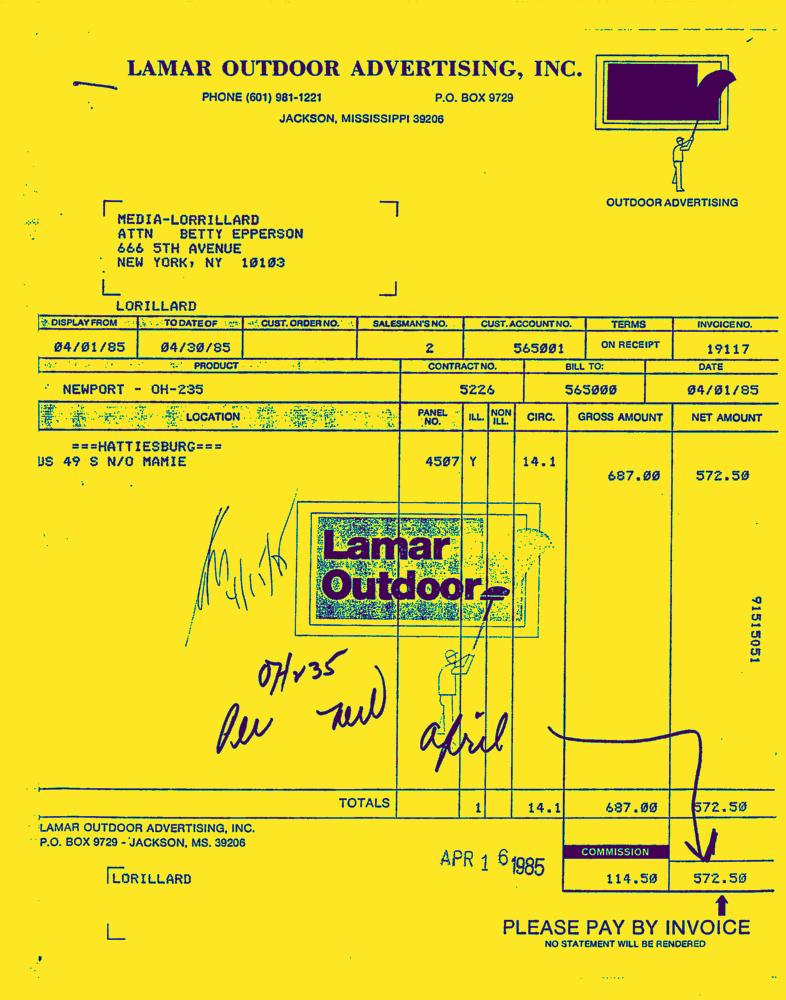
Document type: Invoice-Doc